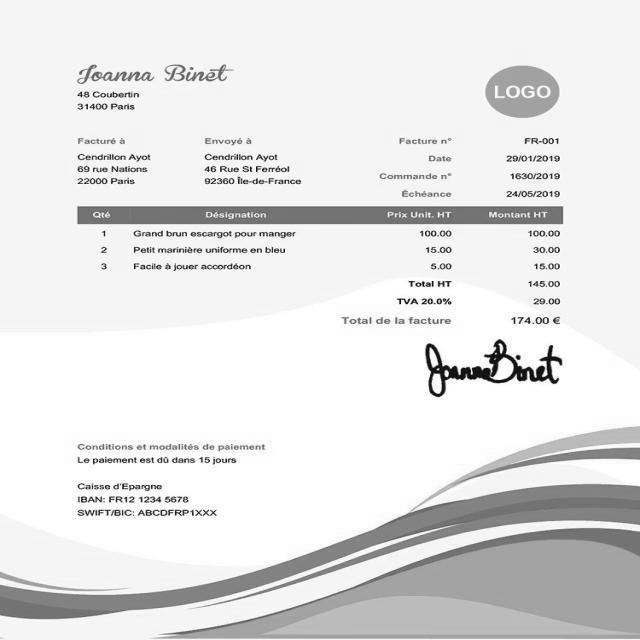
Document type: Invoice